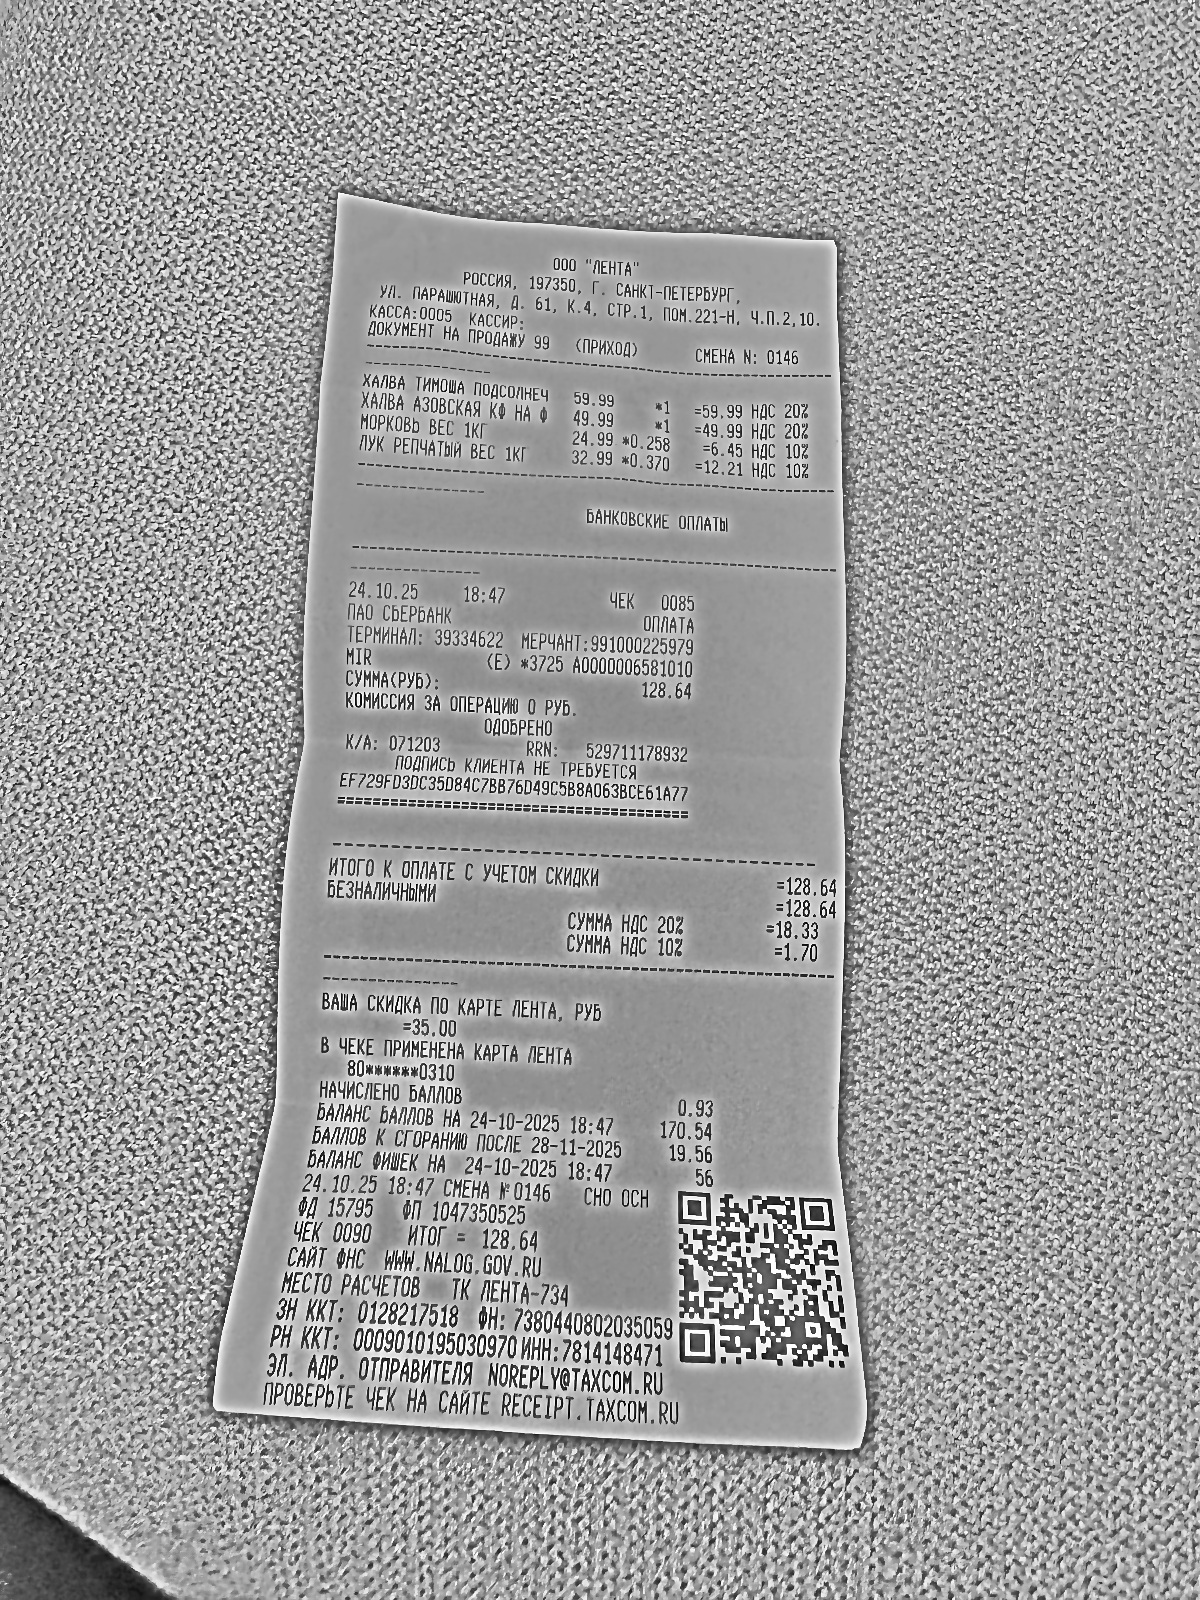
Продавец: ООО "ЛЕНТА"
ИНН: 7814148471
Дата: 24.10.25
Товары: ХАЛВА ТИМОША ПОДСОЛНЕЧ; ХАЛВА АЗОВСКАЯ КФ НА Ф; МОРКОВЬ ВЕС 1КГ; ЛУК РЕПЧАТЫЙ ВЕС 1 КГ
Количество: 1; 1; 0.258; 0.370
Цена: 59.99; 49.99; 24.99; 32.99
Сумма: 59.99; 49.99; 6.45; 12.21
Итого: 128.64